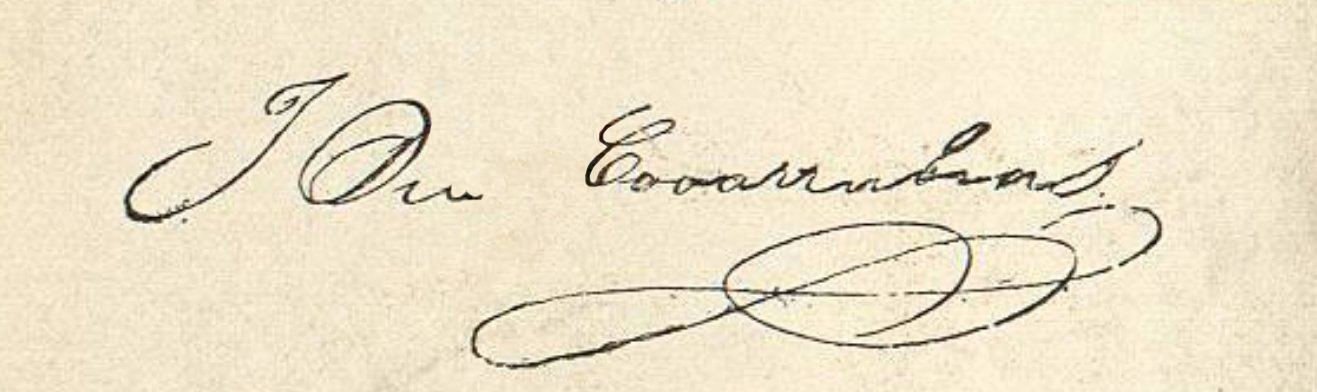
Signature of: juan díaz covarrubias